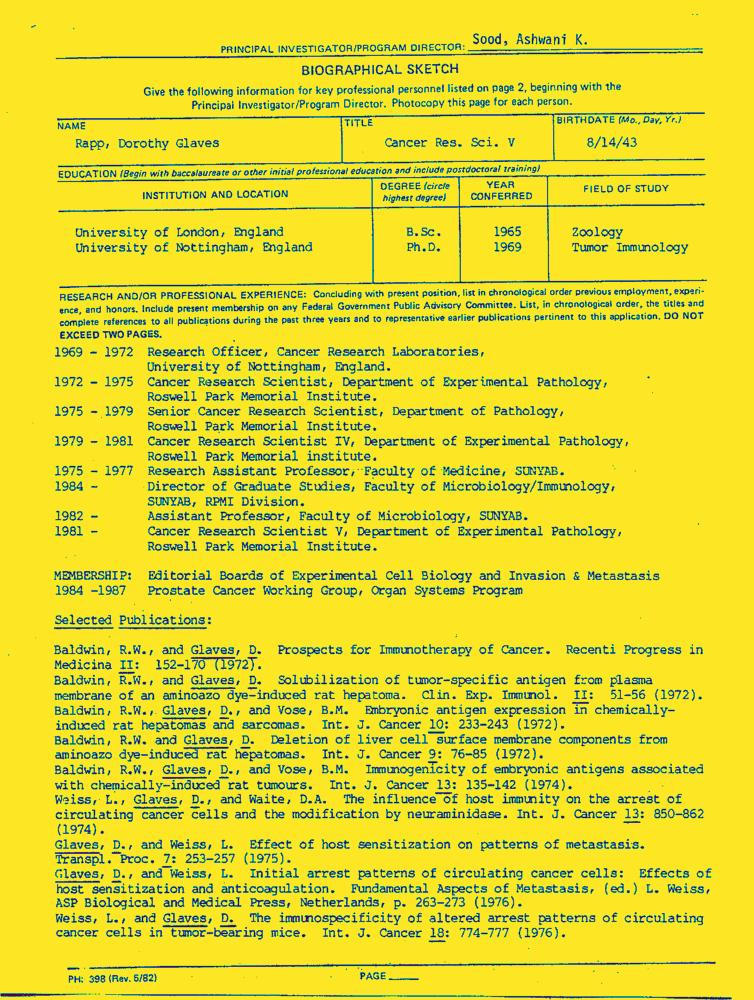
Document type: Resume-Doc